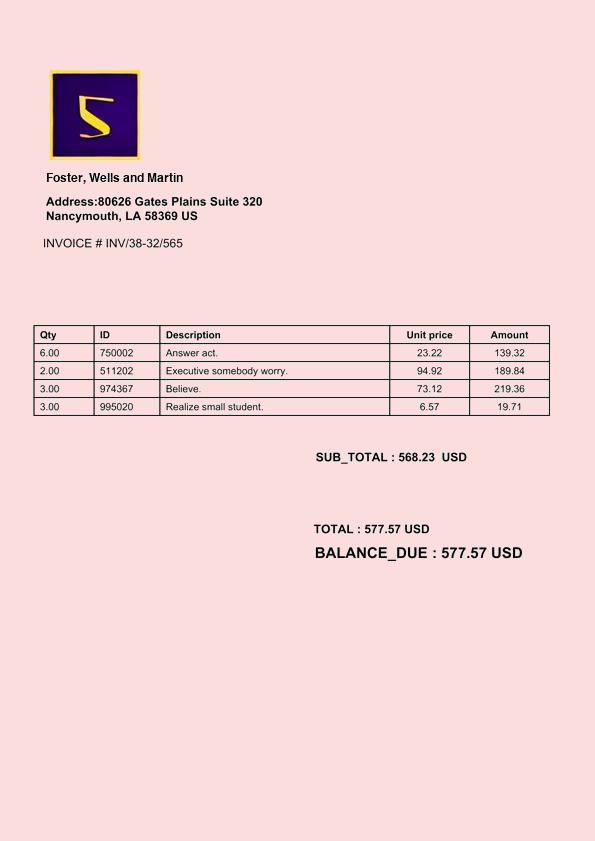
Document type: Invoice